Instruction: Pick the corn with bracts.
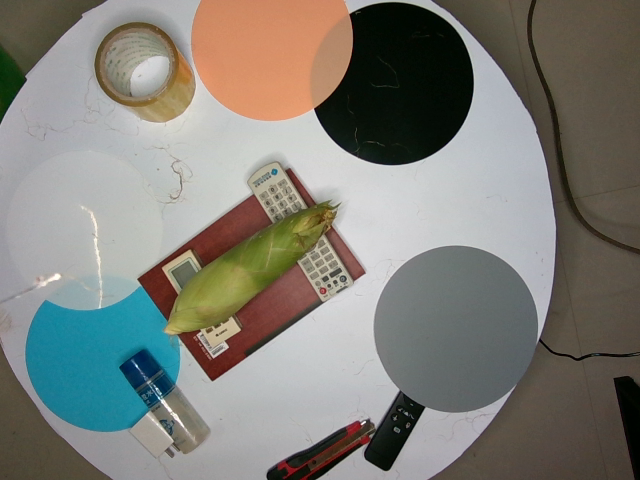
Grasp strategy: vertical